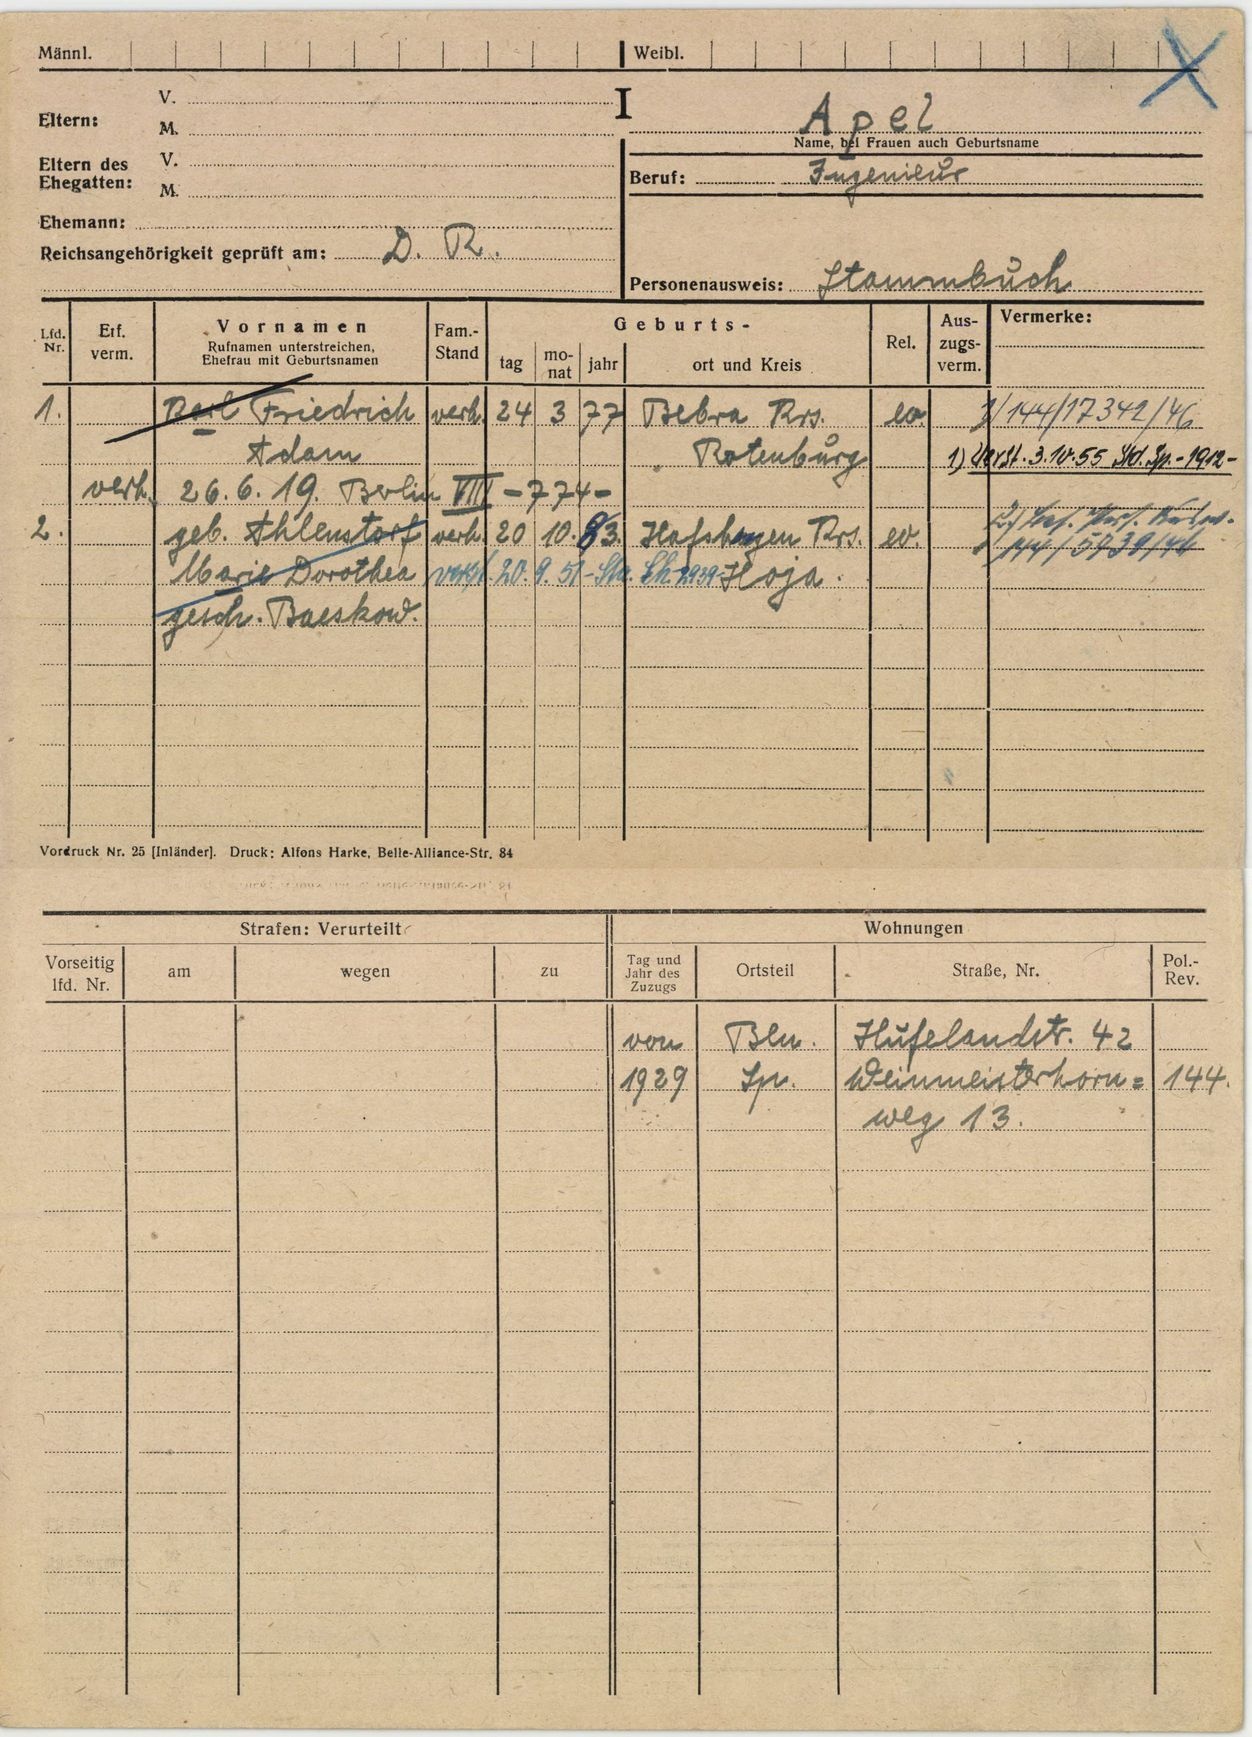
Apel